Question: What might the diagnosis be?
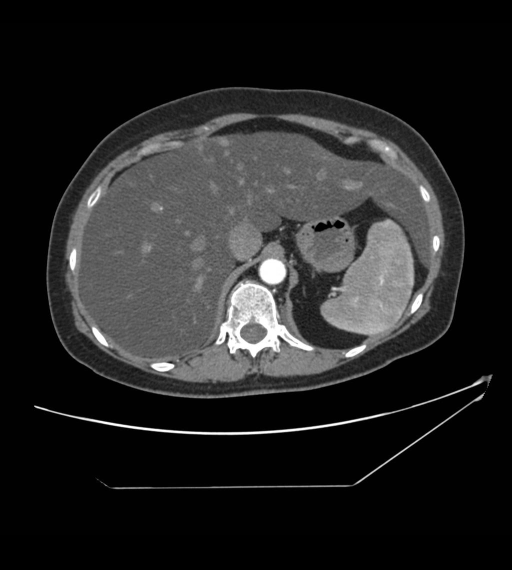
Answer: The possible diagnosis includes Hepatomegaly
1.	Metabolic/diffuse infiltration
• 	Fatty infiltration – EtOH, drugs, toxins, Guacher’s
• 	Carbohydrate – diabetes, glycogen storage disease
• 	Iron – hemochromatosis
• 	Amyloid - amyloidosis
2.	Tumor
3.	Cysts
4.	Inflammation/infection
5.	Vascular congestion

Nodular appearance
1.	focal fat infiltration/sparing
2.	hepatocellular carcinoma
3.	metastases.